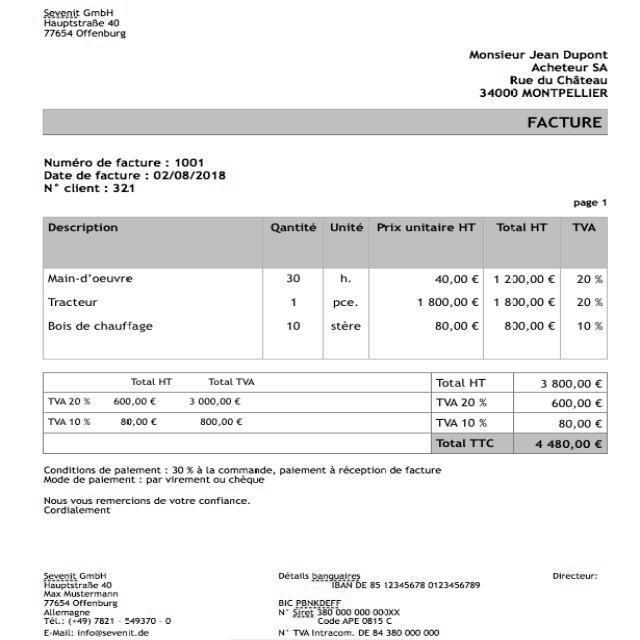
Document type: Invoice